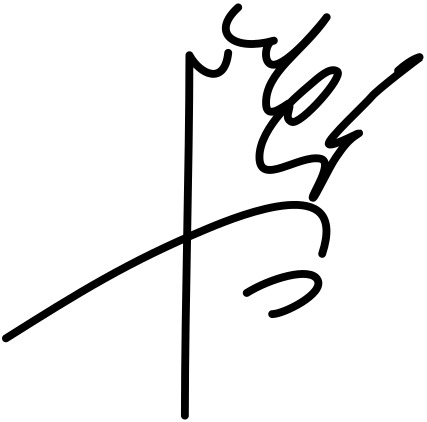
Signature of: mohammad reza i of iran